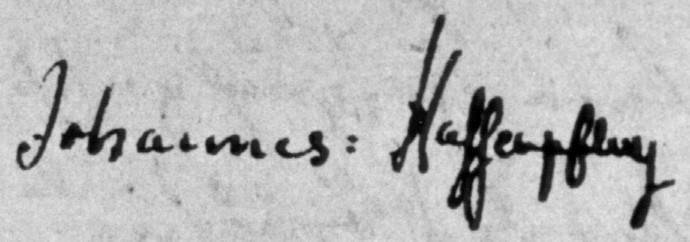
Signature of: johannes hassenpflug